Question: What are the imaging findings?
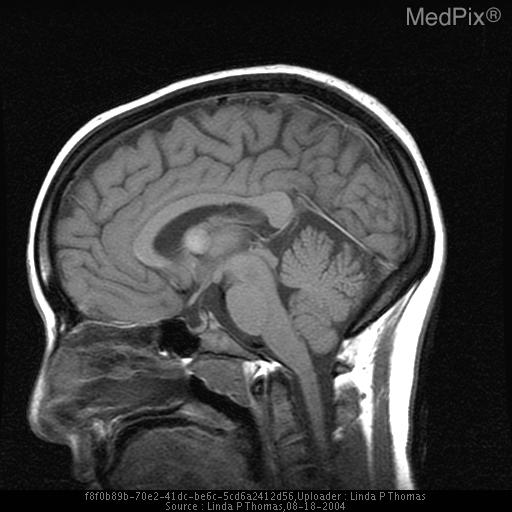
Answer: The imaging shows 11 x 11 x 13 mm nonenhancing well-circumscribed mildly T1 hyperintense and markedly T2 hypointense round mass in the anterior-superior third ventricle without ventricular enlargement. There is a well-circumscribed mildly T1 hyperintense and markedly T2 hypointense, nonenhancing mass, in the anterior-superior third ventricle.  The hypointensity has been called the "black hole" effect of Colloid Cyst..